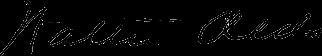
Signature of: walter olds